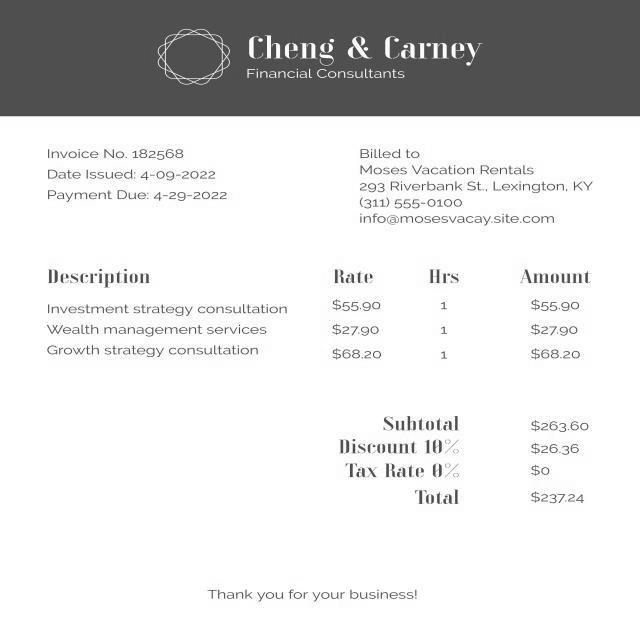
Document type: Invoice